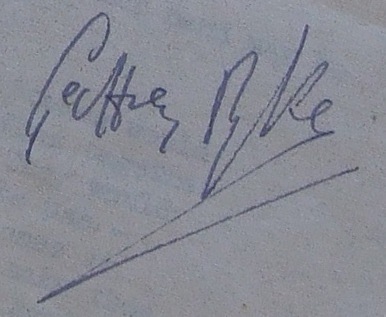
Signature of: geoffrey pyke